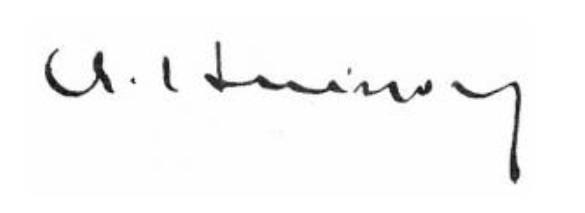
Signature of: françois albert buisson